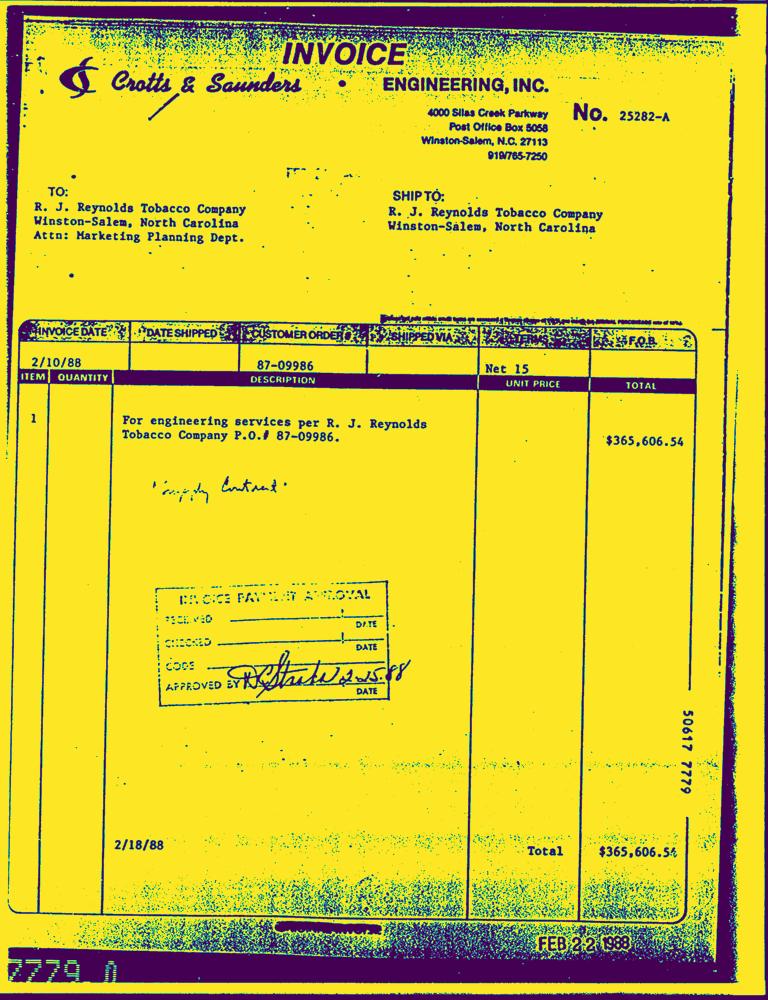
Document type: Invoice-Doc